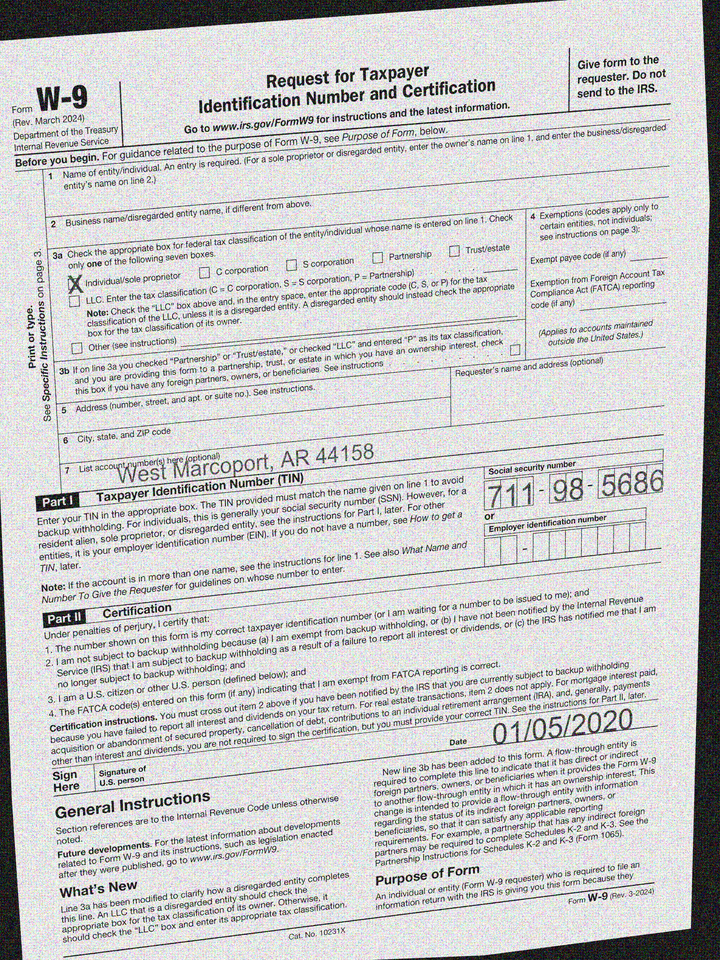
adr2: West Marcoport, AR 44158
cbx: yes
ssn: 711985686
sdt: 01/05/2020